Question: How is the property described in the document?
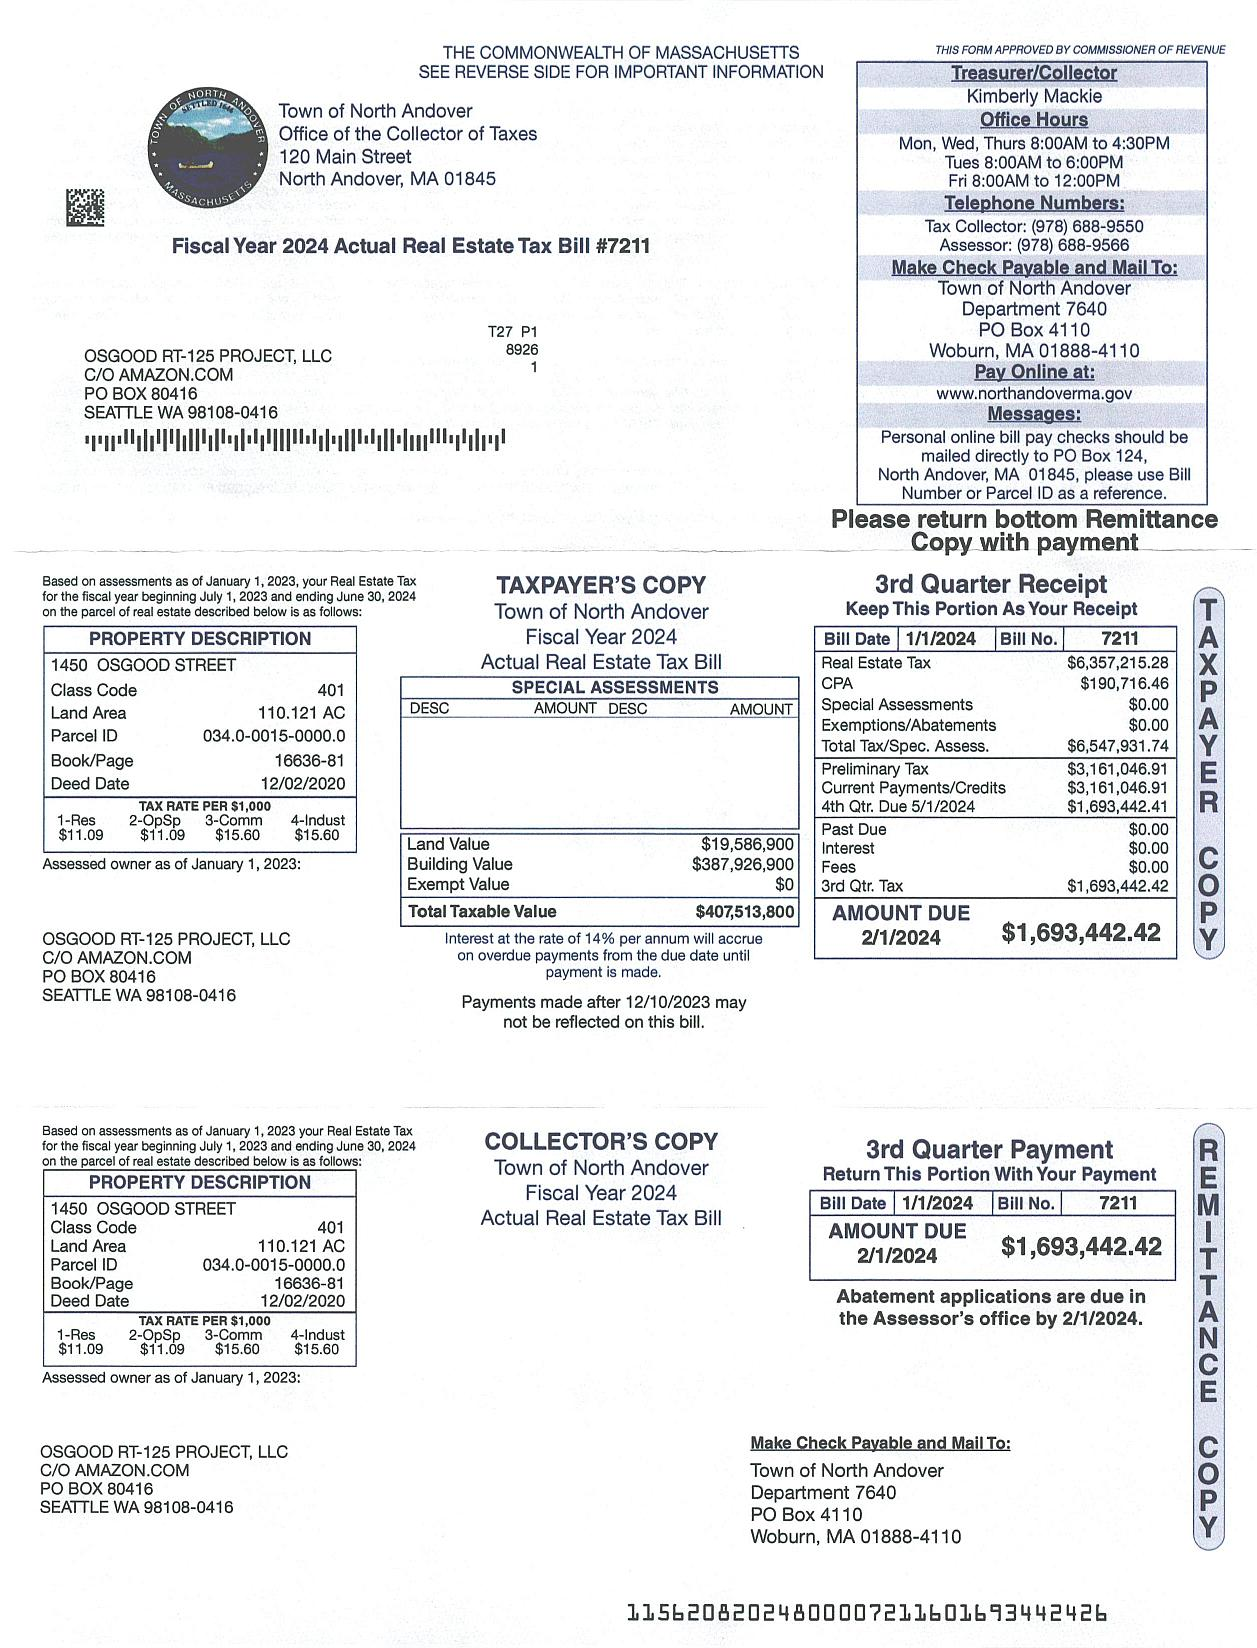
Answer: "1450 OSGOOD STREET"